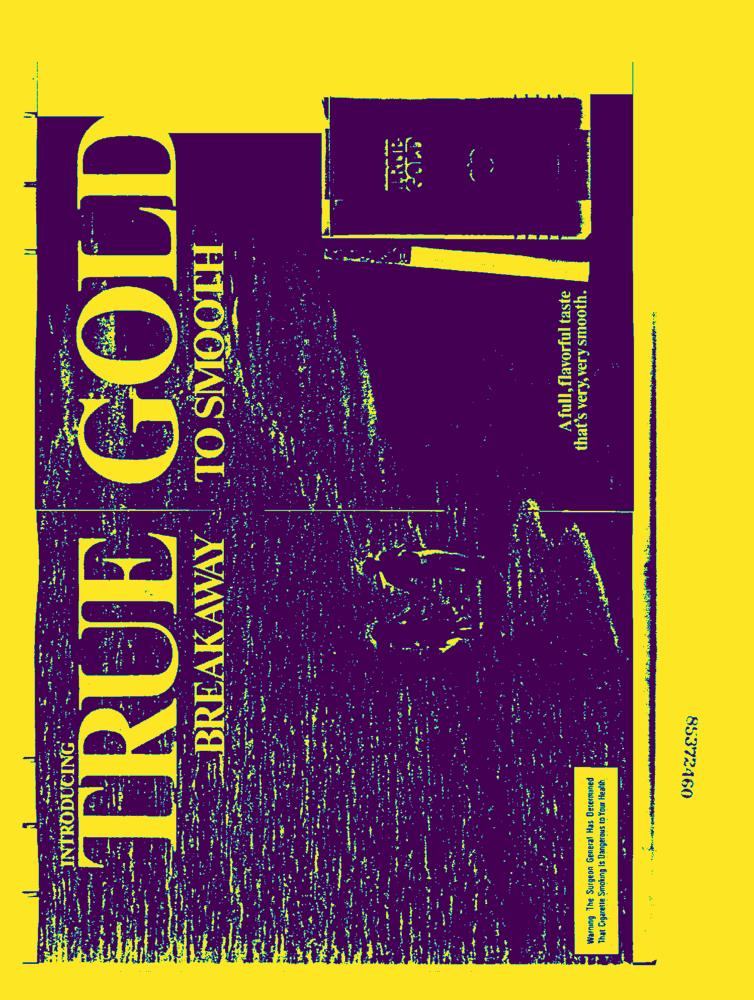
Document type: AD